Question: What is the suspected problem?
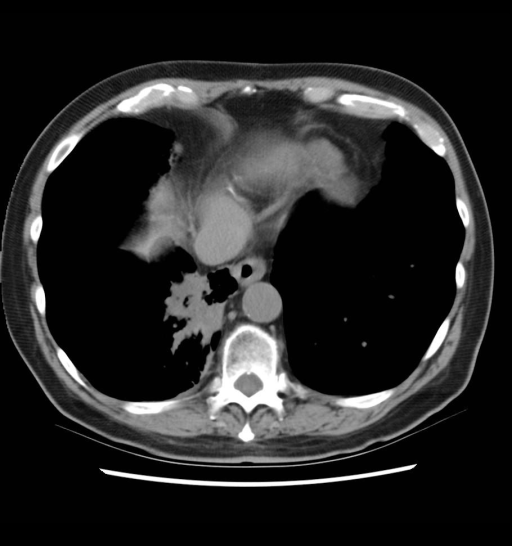
Answer: The findings suggest CXR – increased opacity over lower T-spine on lateral film
CT – spiculated mass (~2cm) in RLL c reticular stranding in contact c pleura; no chest wall invasion
PET – increased radiotracer uptake along posterior aspect of R mediastinum in region of R atrium. CT – spiculated mass (~2cm) in RLL c reticular stranding in contact c pleura; no chest wall invasion. The patient might have a history of 74 y/o male (retired O-8 physician) c hx of COPD and s/p CABG and MV replacement presents c SOB and productive cough. (Note: Further H&P records unavailable).